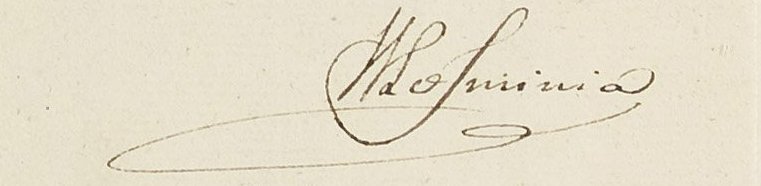
Signature of: willem livius van sminia